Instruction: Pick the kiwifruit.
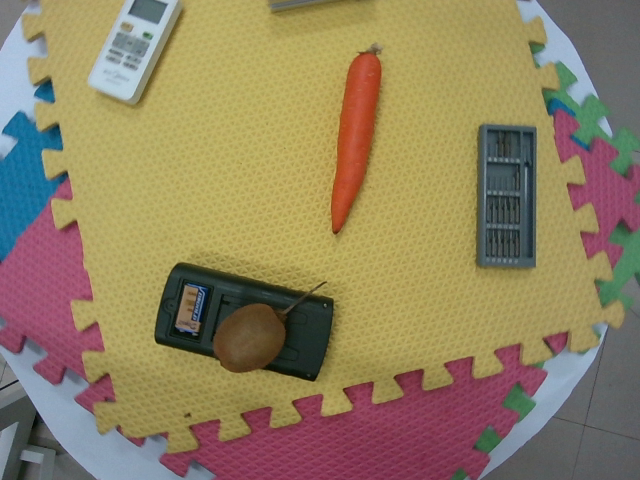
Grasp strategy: vertical